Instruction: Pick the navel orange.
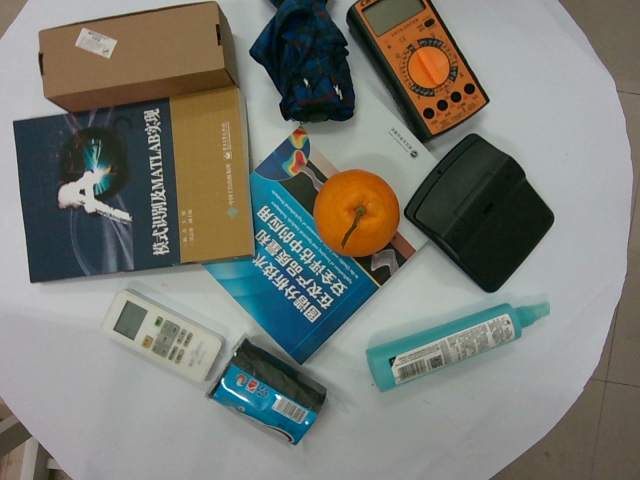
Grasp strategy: vertical